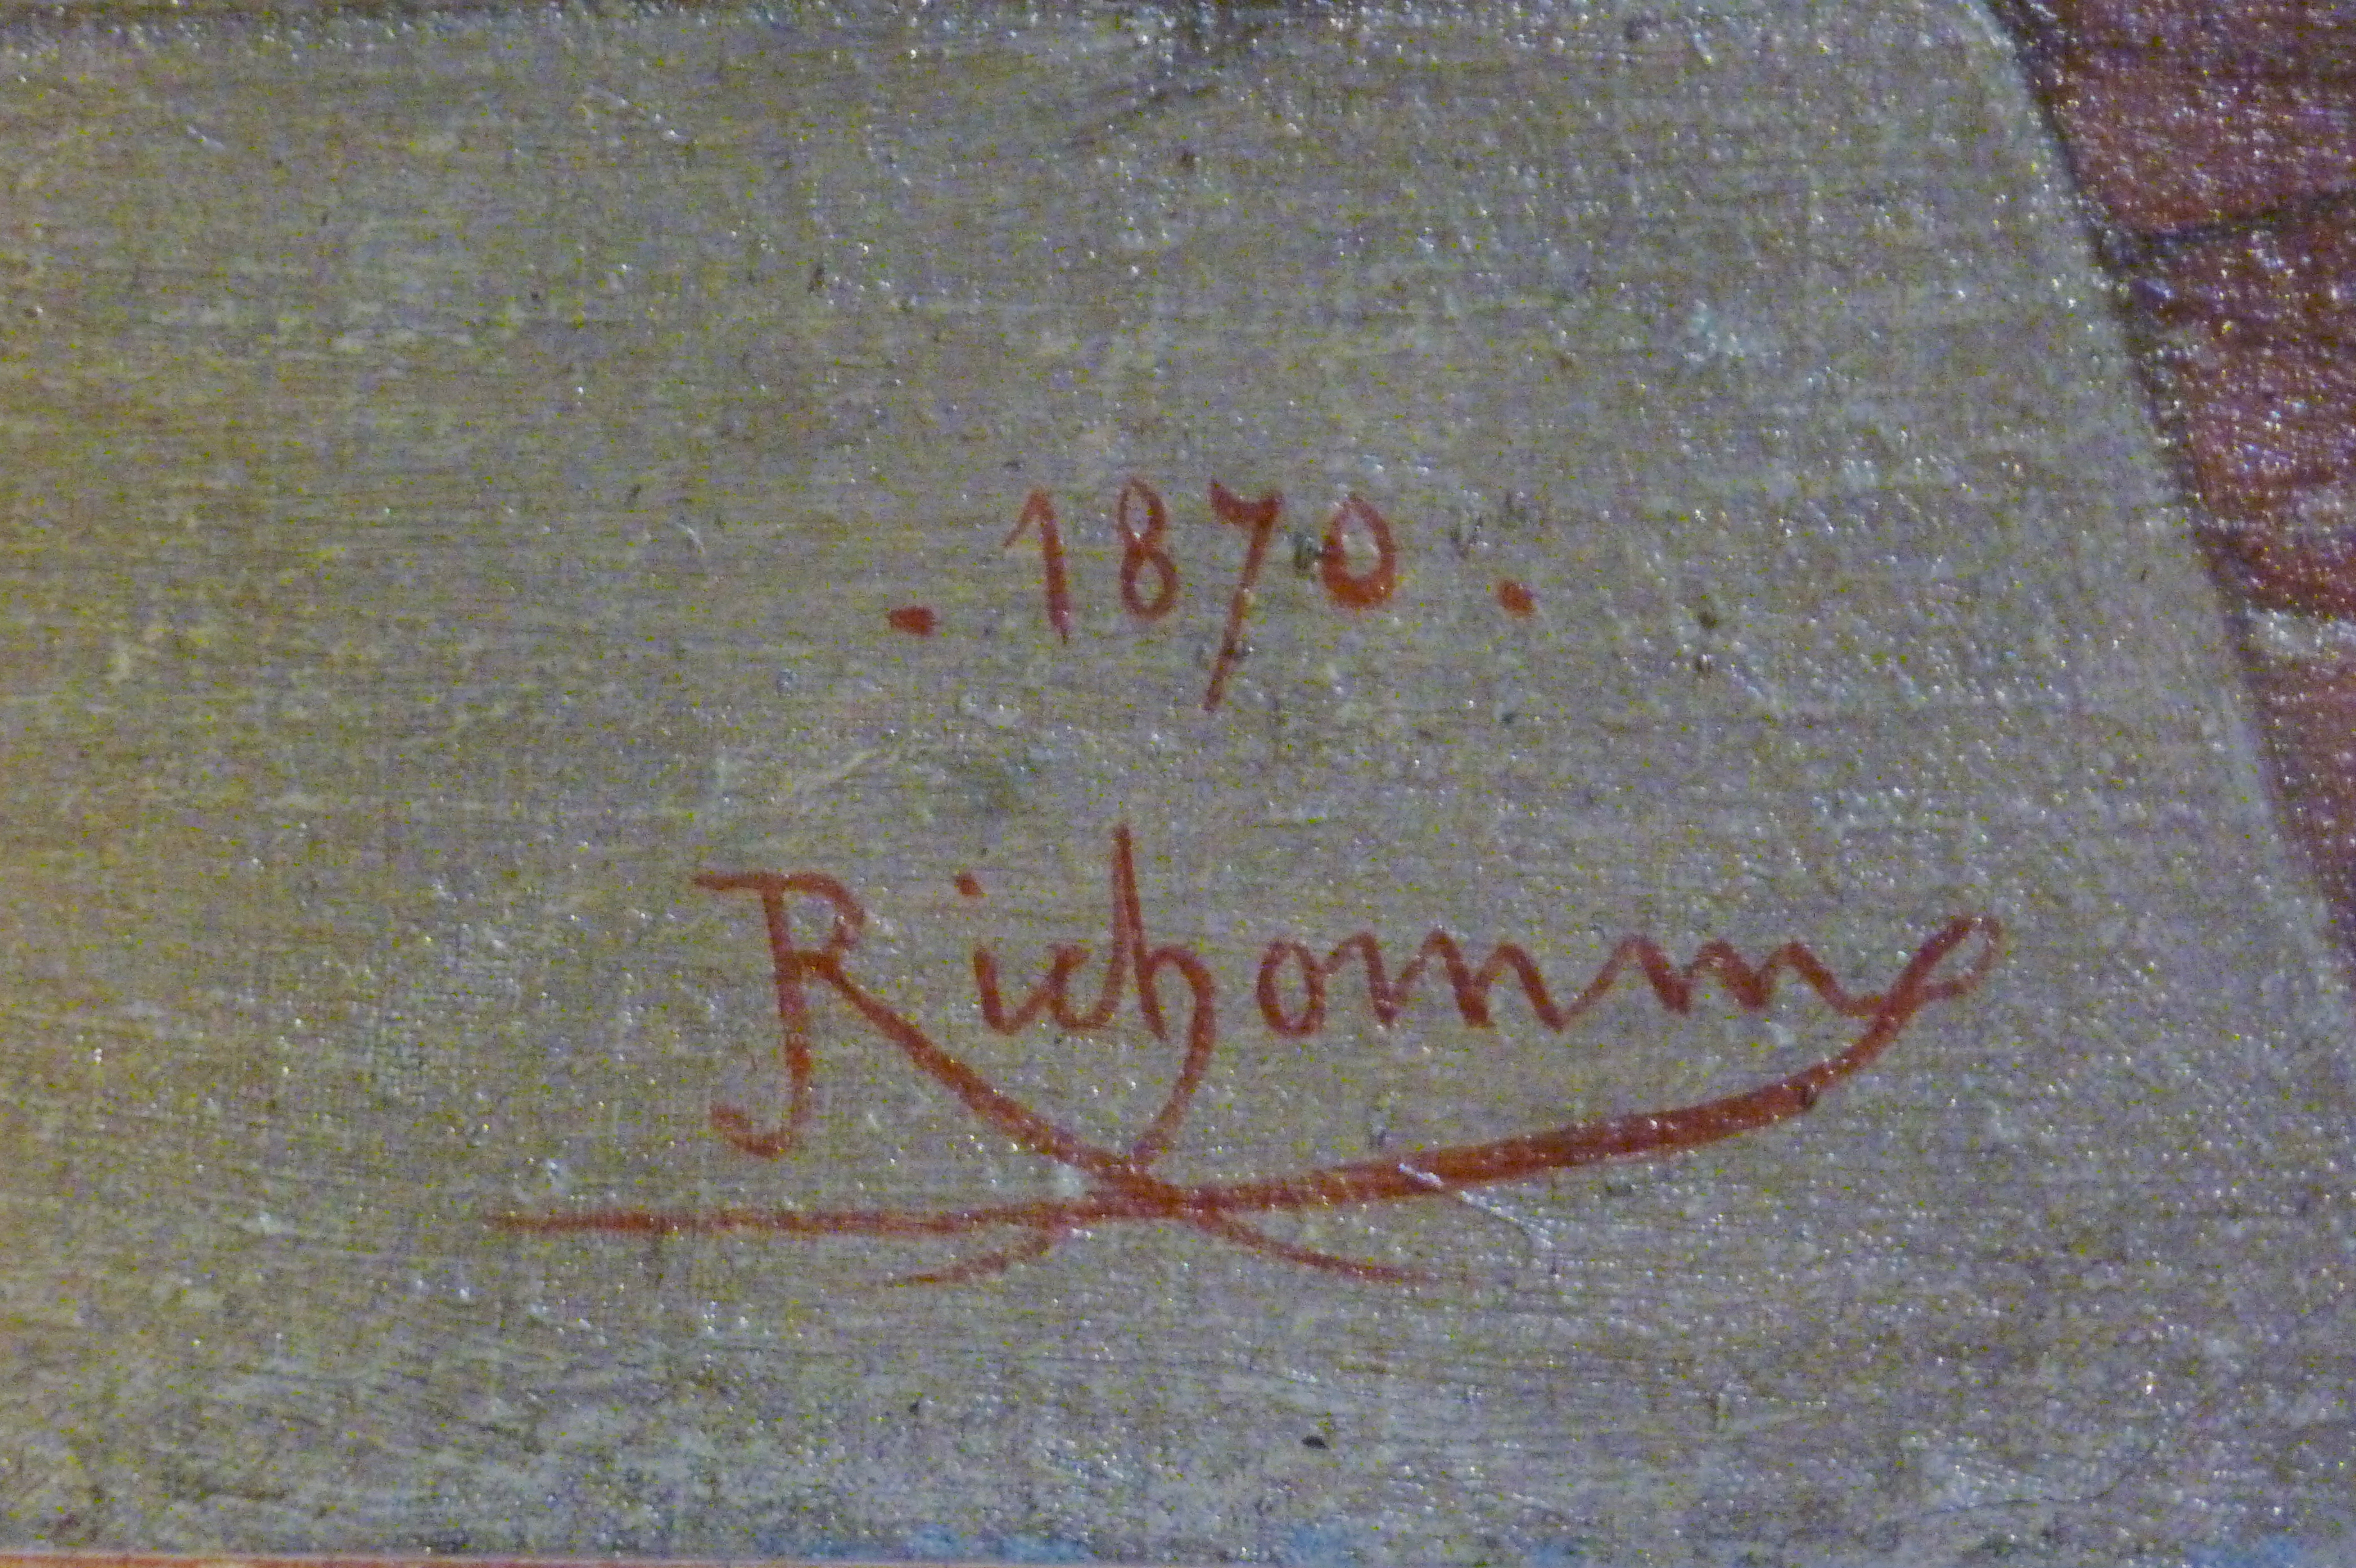
Signature of: jules richomme